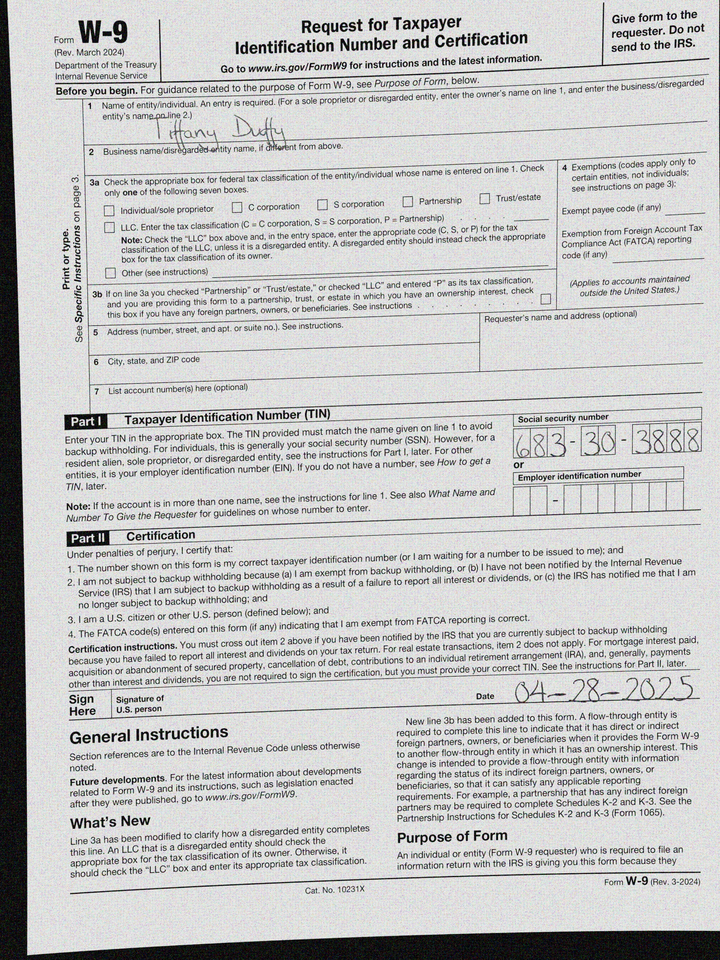
cbx: no
ssn: 683303888
enm: Tiffany Duffy
sdt: 04-28-2025